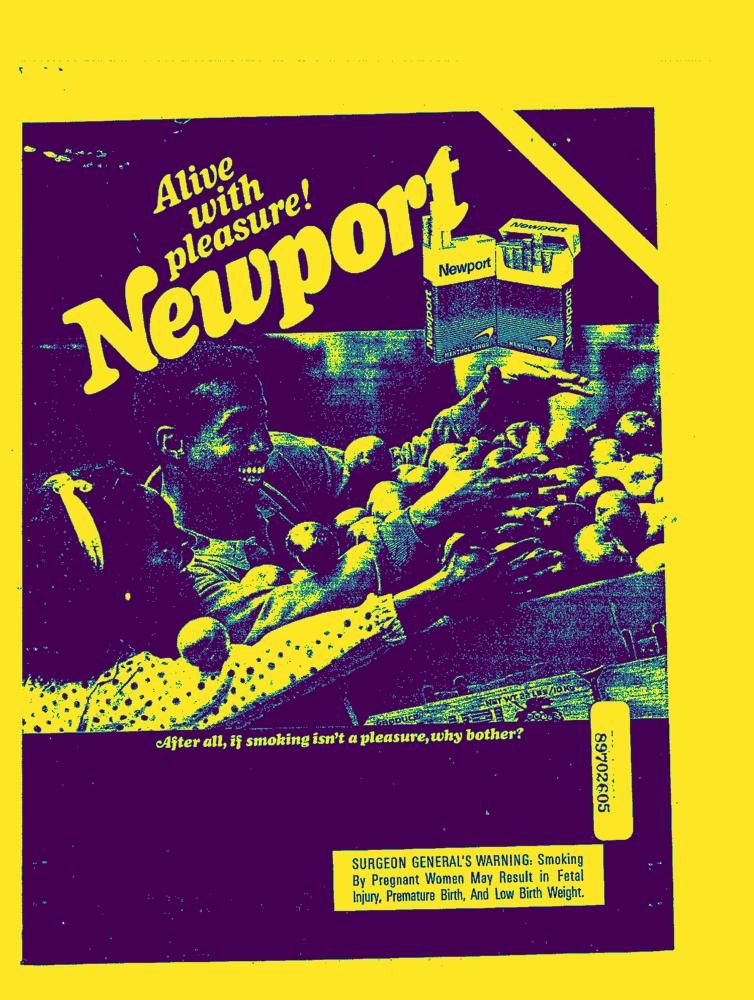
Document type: AD